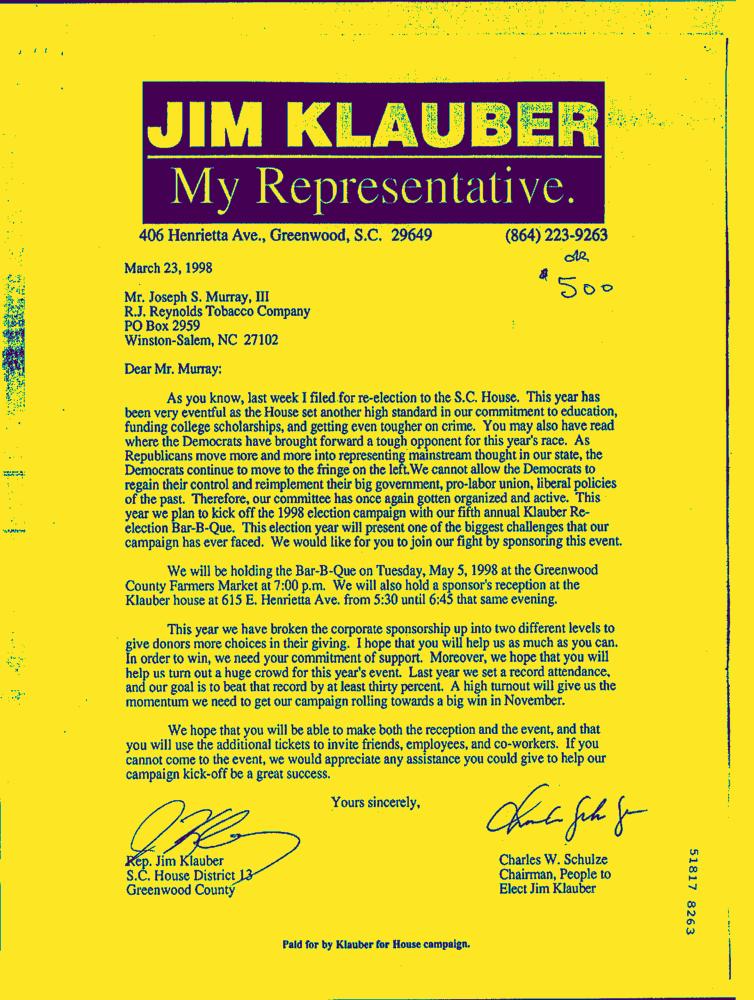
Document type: Letter-Doc